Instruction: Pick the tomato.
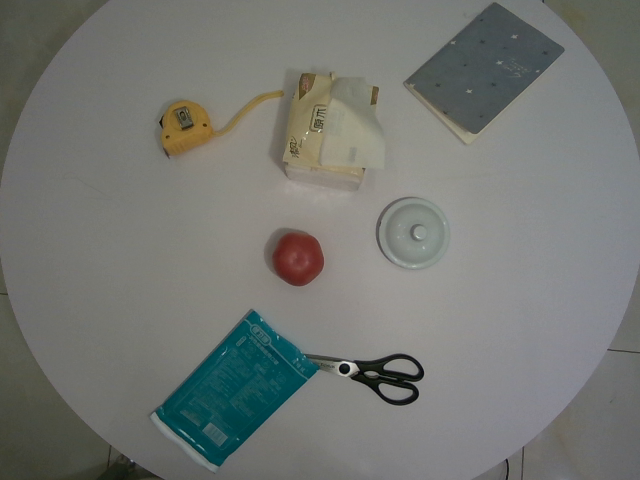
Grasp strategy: vertical